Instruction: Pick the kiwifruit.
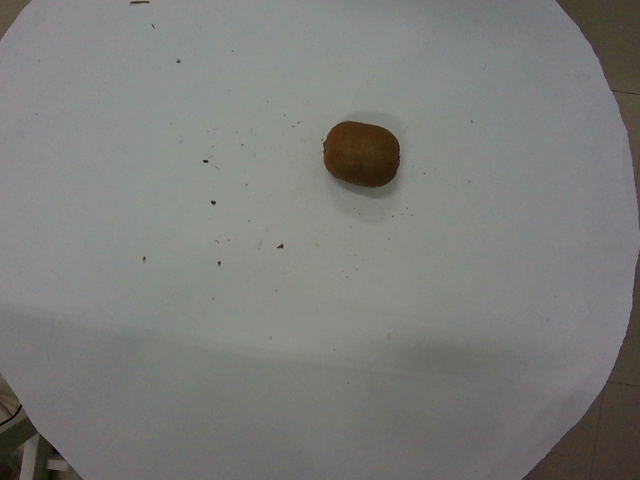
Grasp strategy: vertical